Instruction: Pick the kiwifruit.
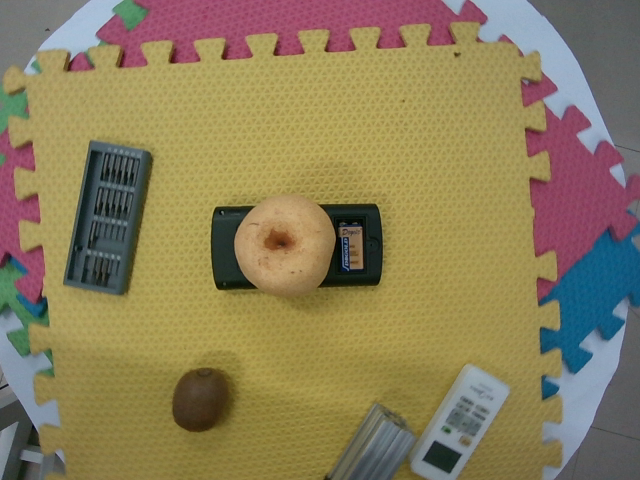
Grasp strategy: vertical